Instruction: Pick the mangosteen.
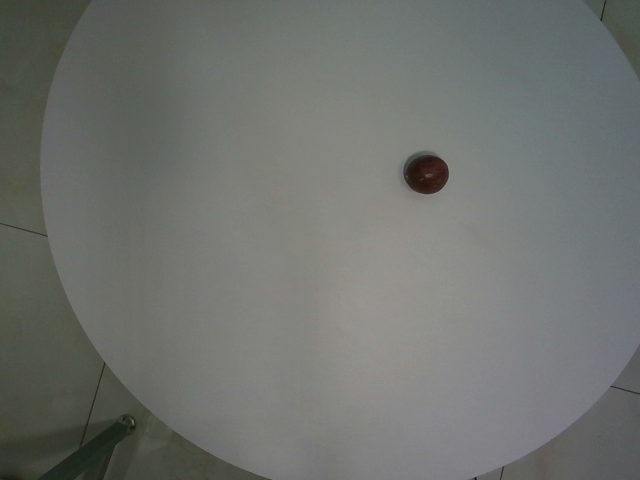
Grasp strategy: vertical